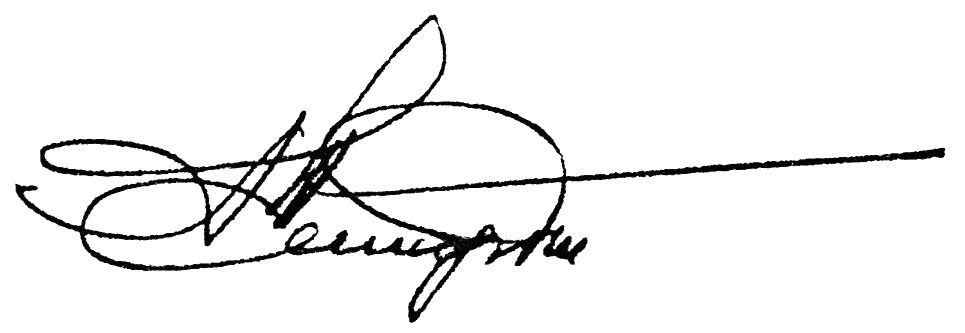
Signature of: aleksandr shengardt